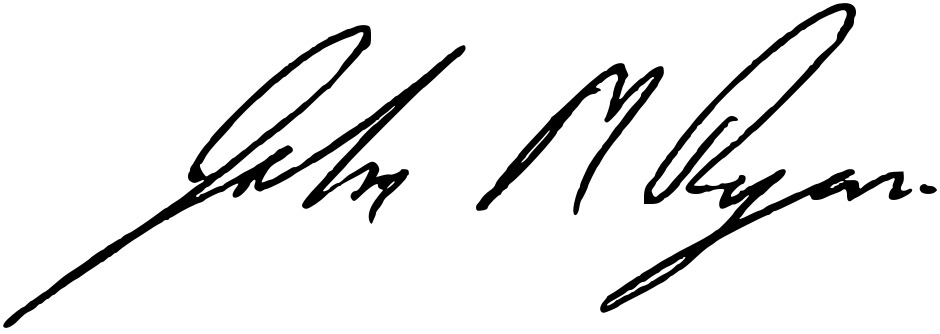
Signature of: john m ryan